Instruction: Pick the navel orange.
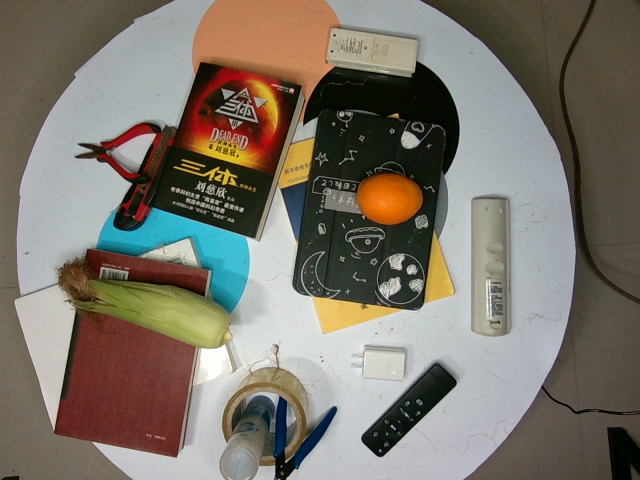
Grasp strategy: vertical